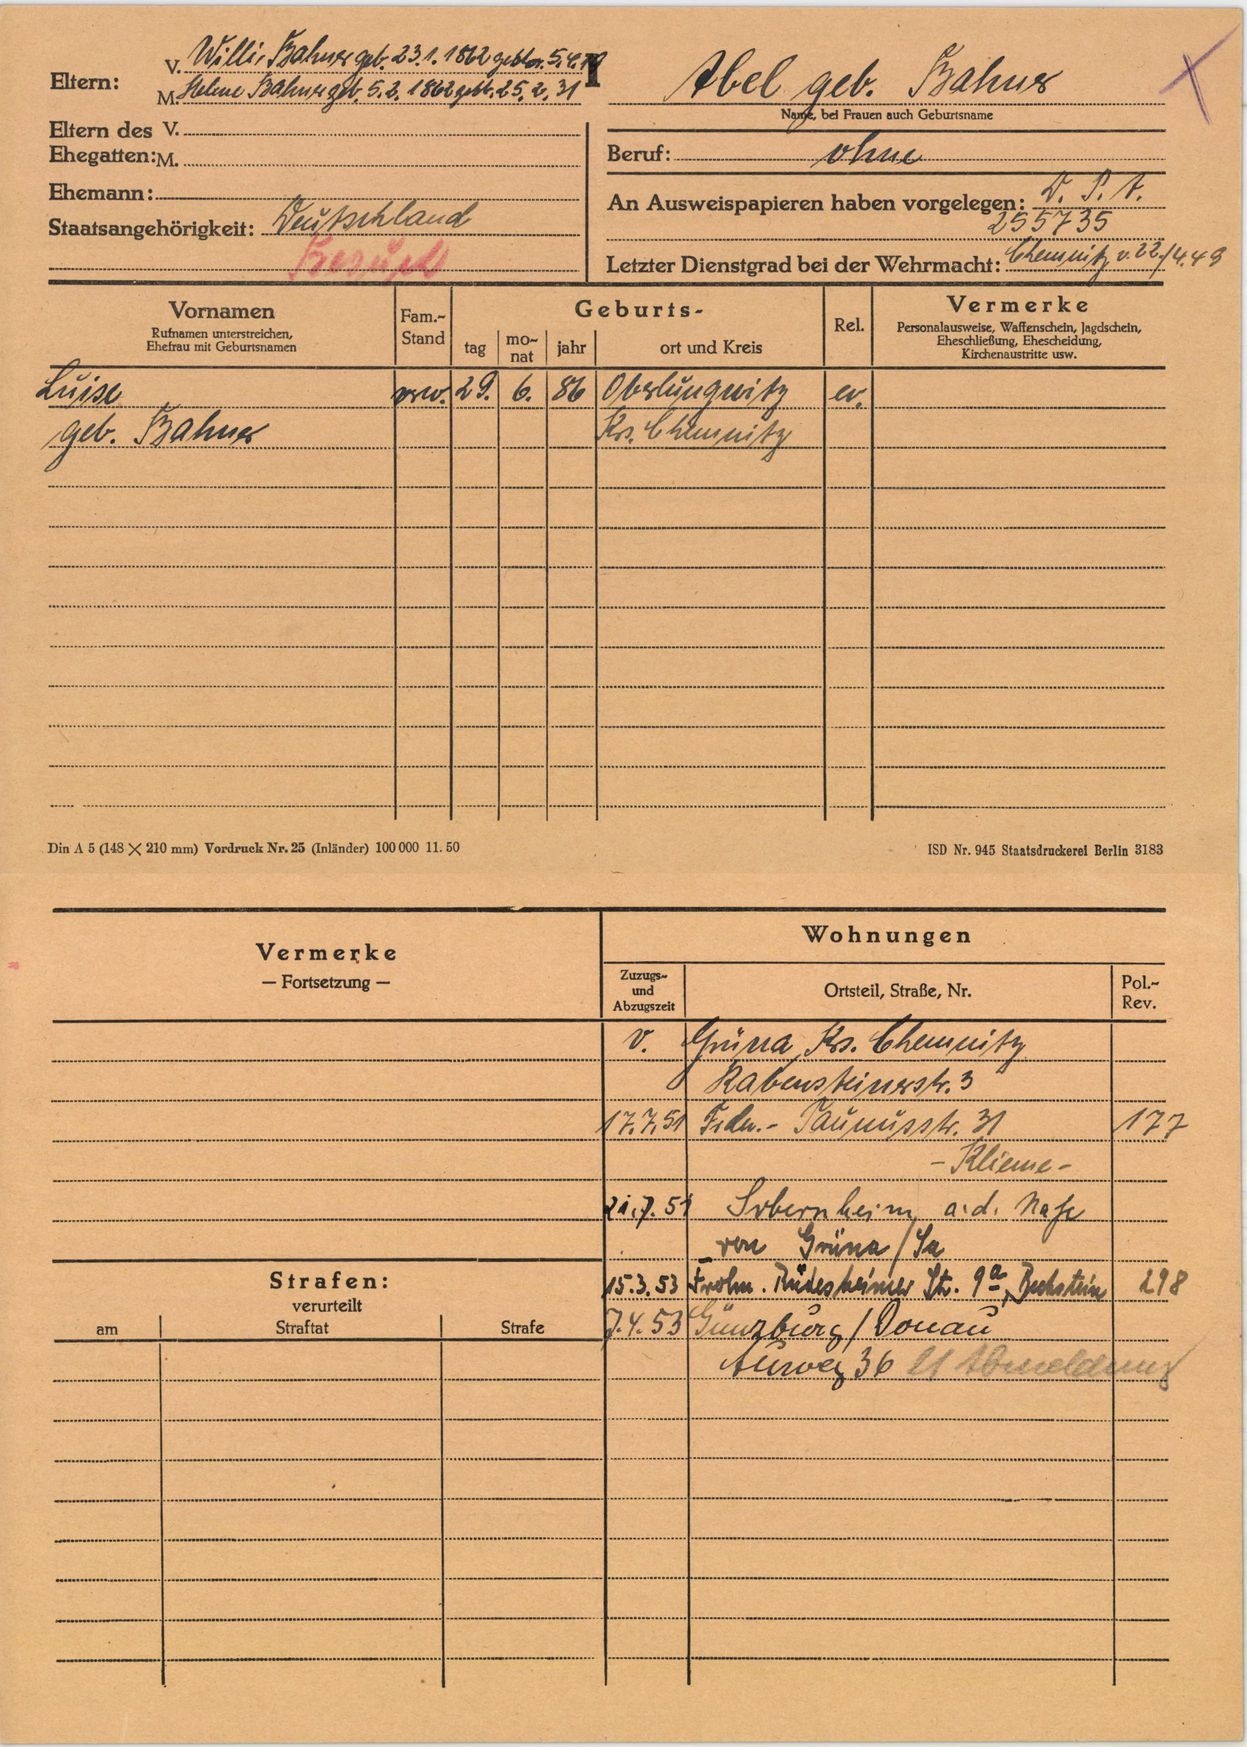
Abel geb. Bahner